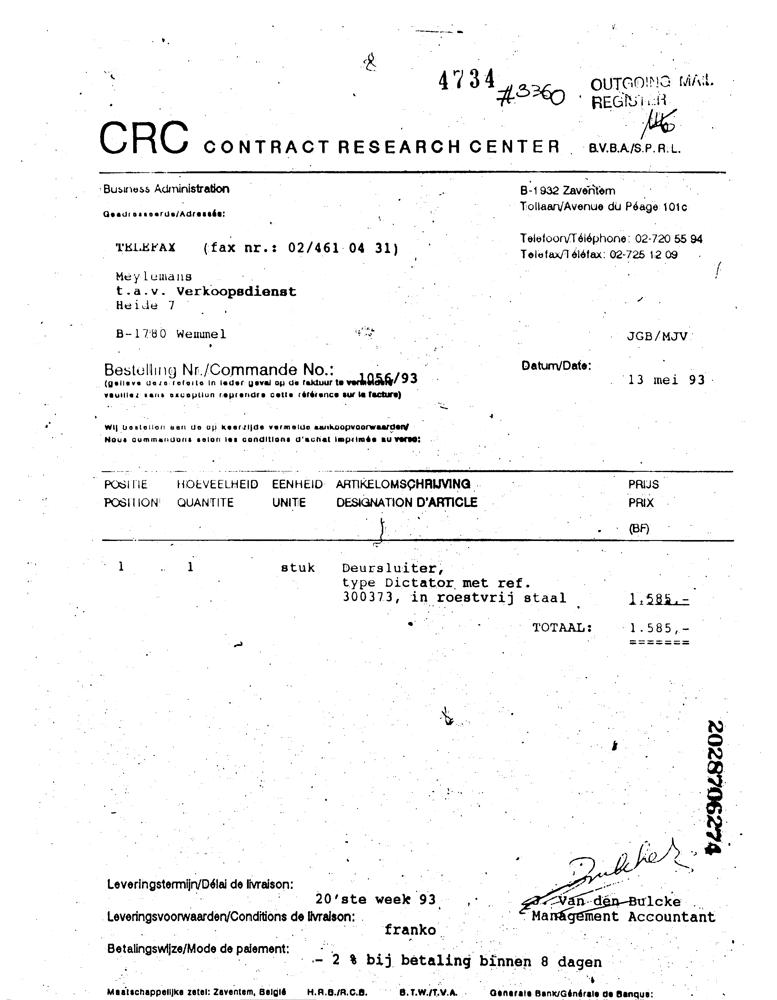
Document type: Invoice